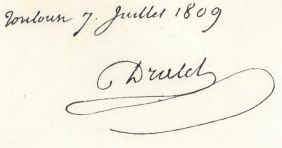
Signature of: étienne françois dralet